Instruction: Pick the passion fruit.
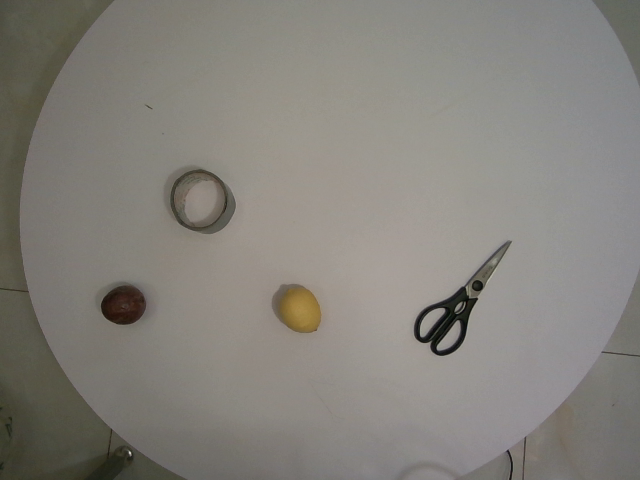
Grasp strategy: vertical